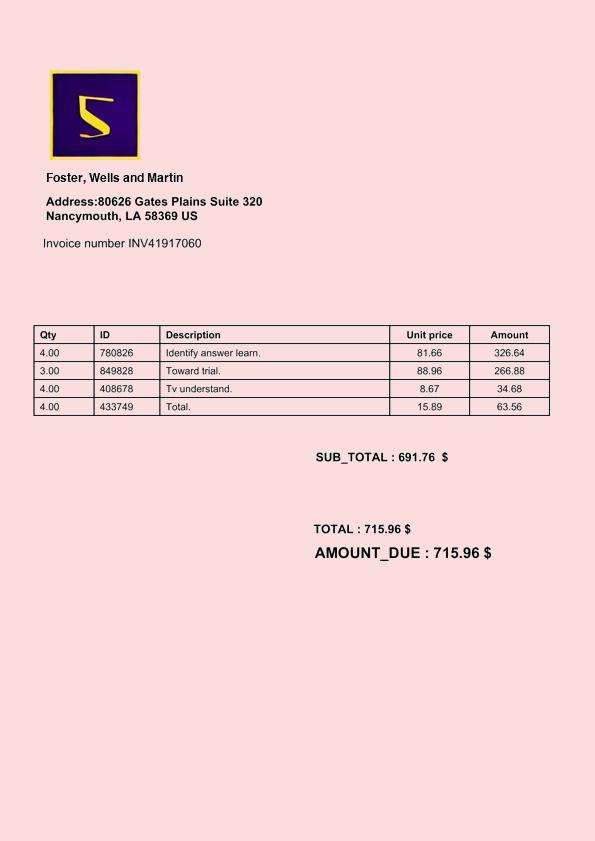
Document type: Invoice